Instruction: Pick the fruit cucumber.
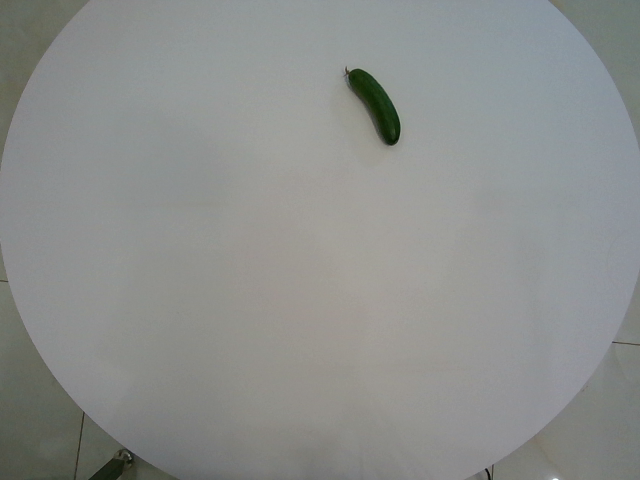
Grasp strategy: vertical